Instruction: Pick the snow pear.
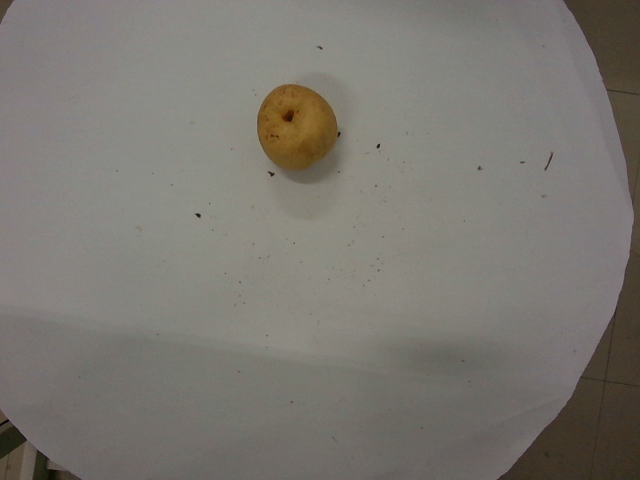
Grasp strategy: vertical